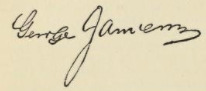
Signature of: george jamieson